Question: What are the imaging findings?
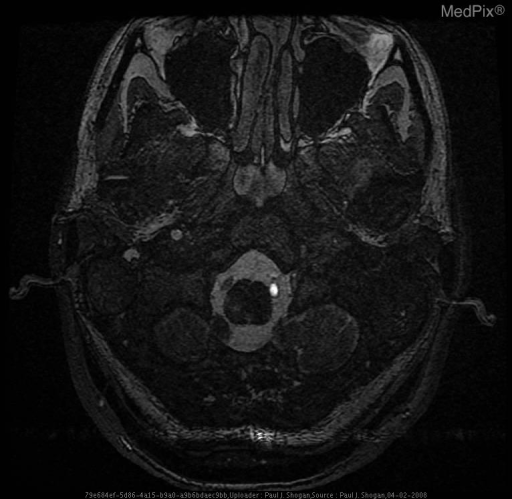
Answer: The imaging shows Occlusion of the right vertebral artery at the C1-2 level with subacute infarction of the right lateral medulla oblongata, and chronic infarction of the left flocculonodular lobe, as a result of traumatic chiropractic cervical manipulation. FIESTA 3D axial image at the level of the medulla oblongata and flocculonodular lobe reveal loss of the normal signal within the right vertebral artery.  Additionally, subtle abnormal increased patchy signal is noted within the right lateral aspect of the medulla oblongata..